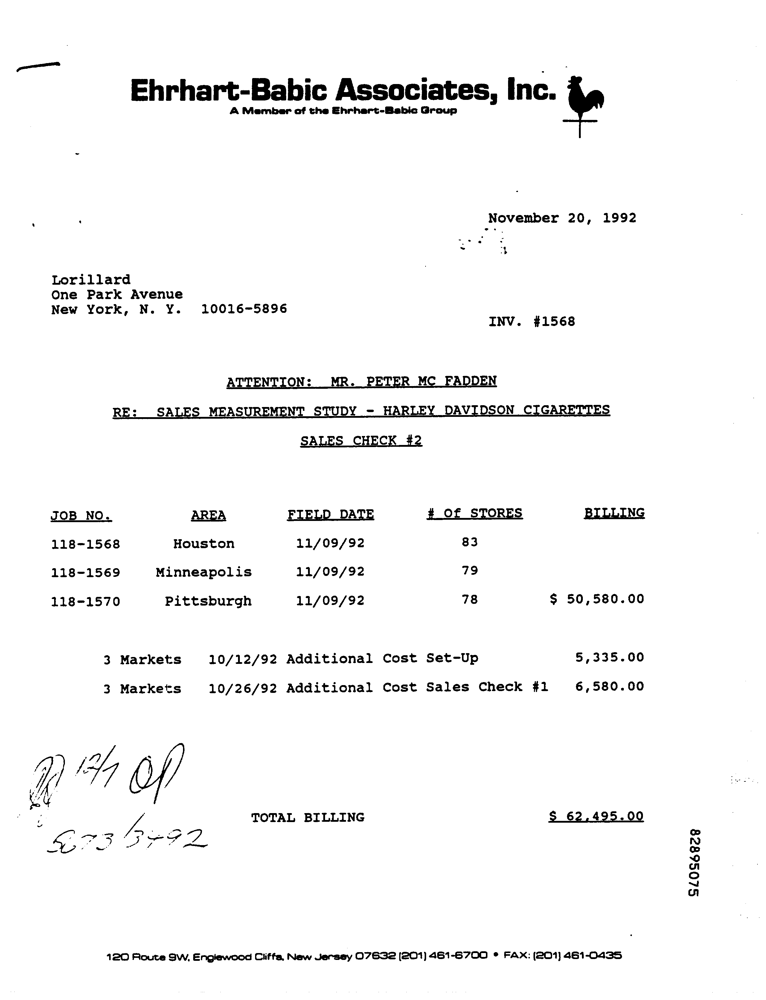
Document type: Invoice